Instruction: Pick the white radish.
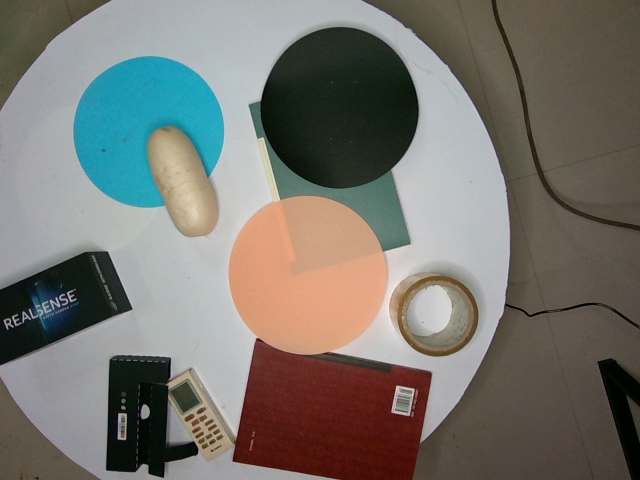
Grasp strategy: vertical